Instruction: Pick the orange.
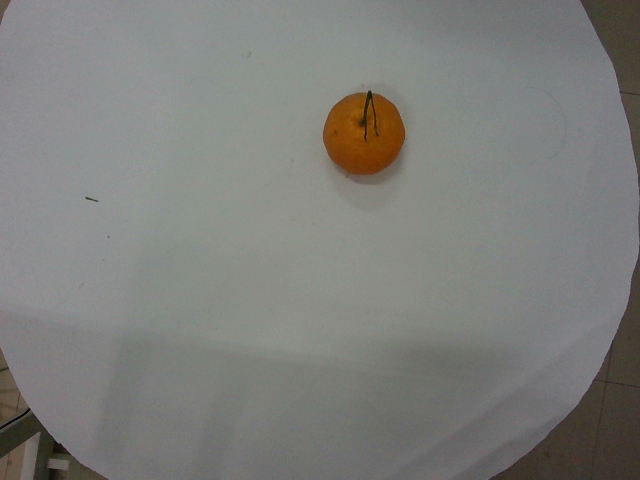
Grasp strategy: vertical